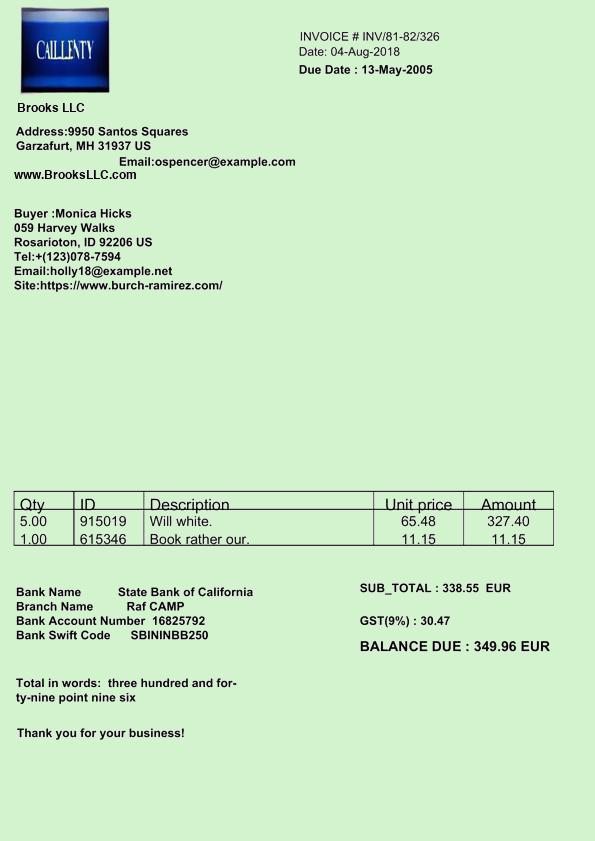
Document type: Invoice